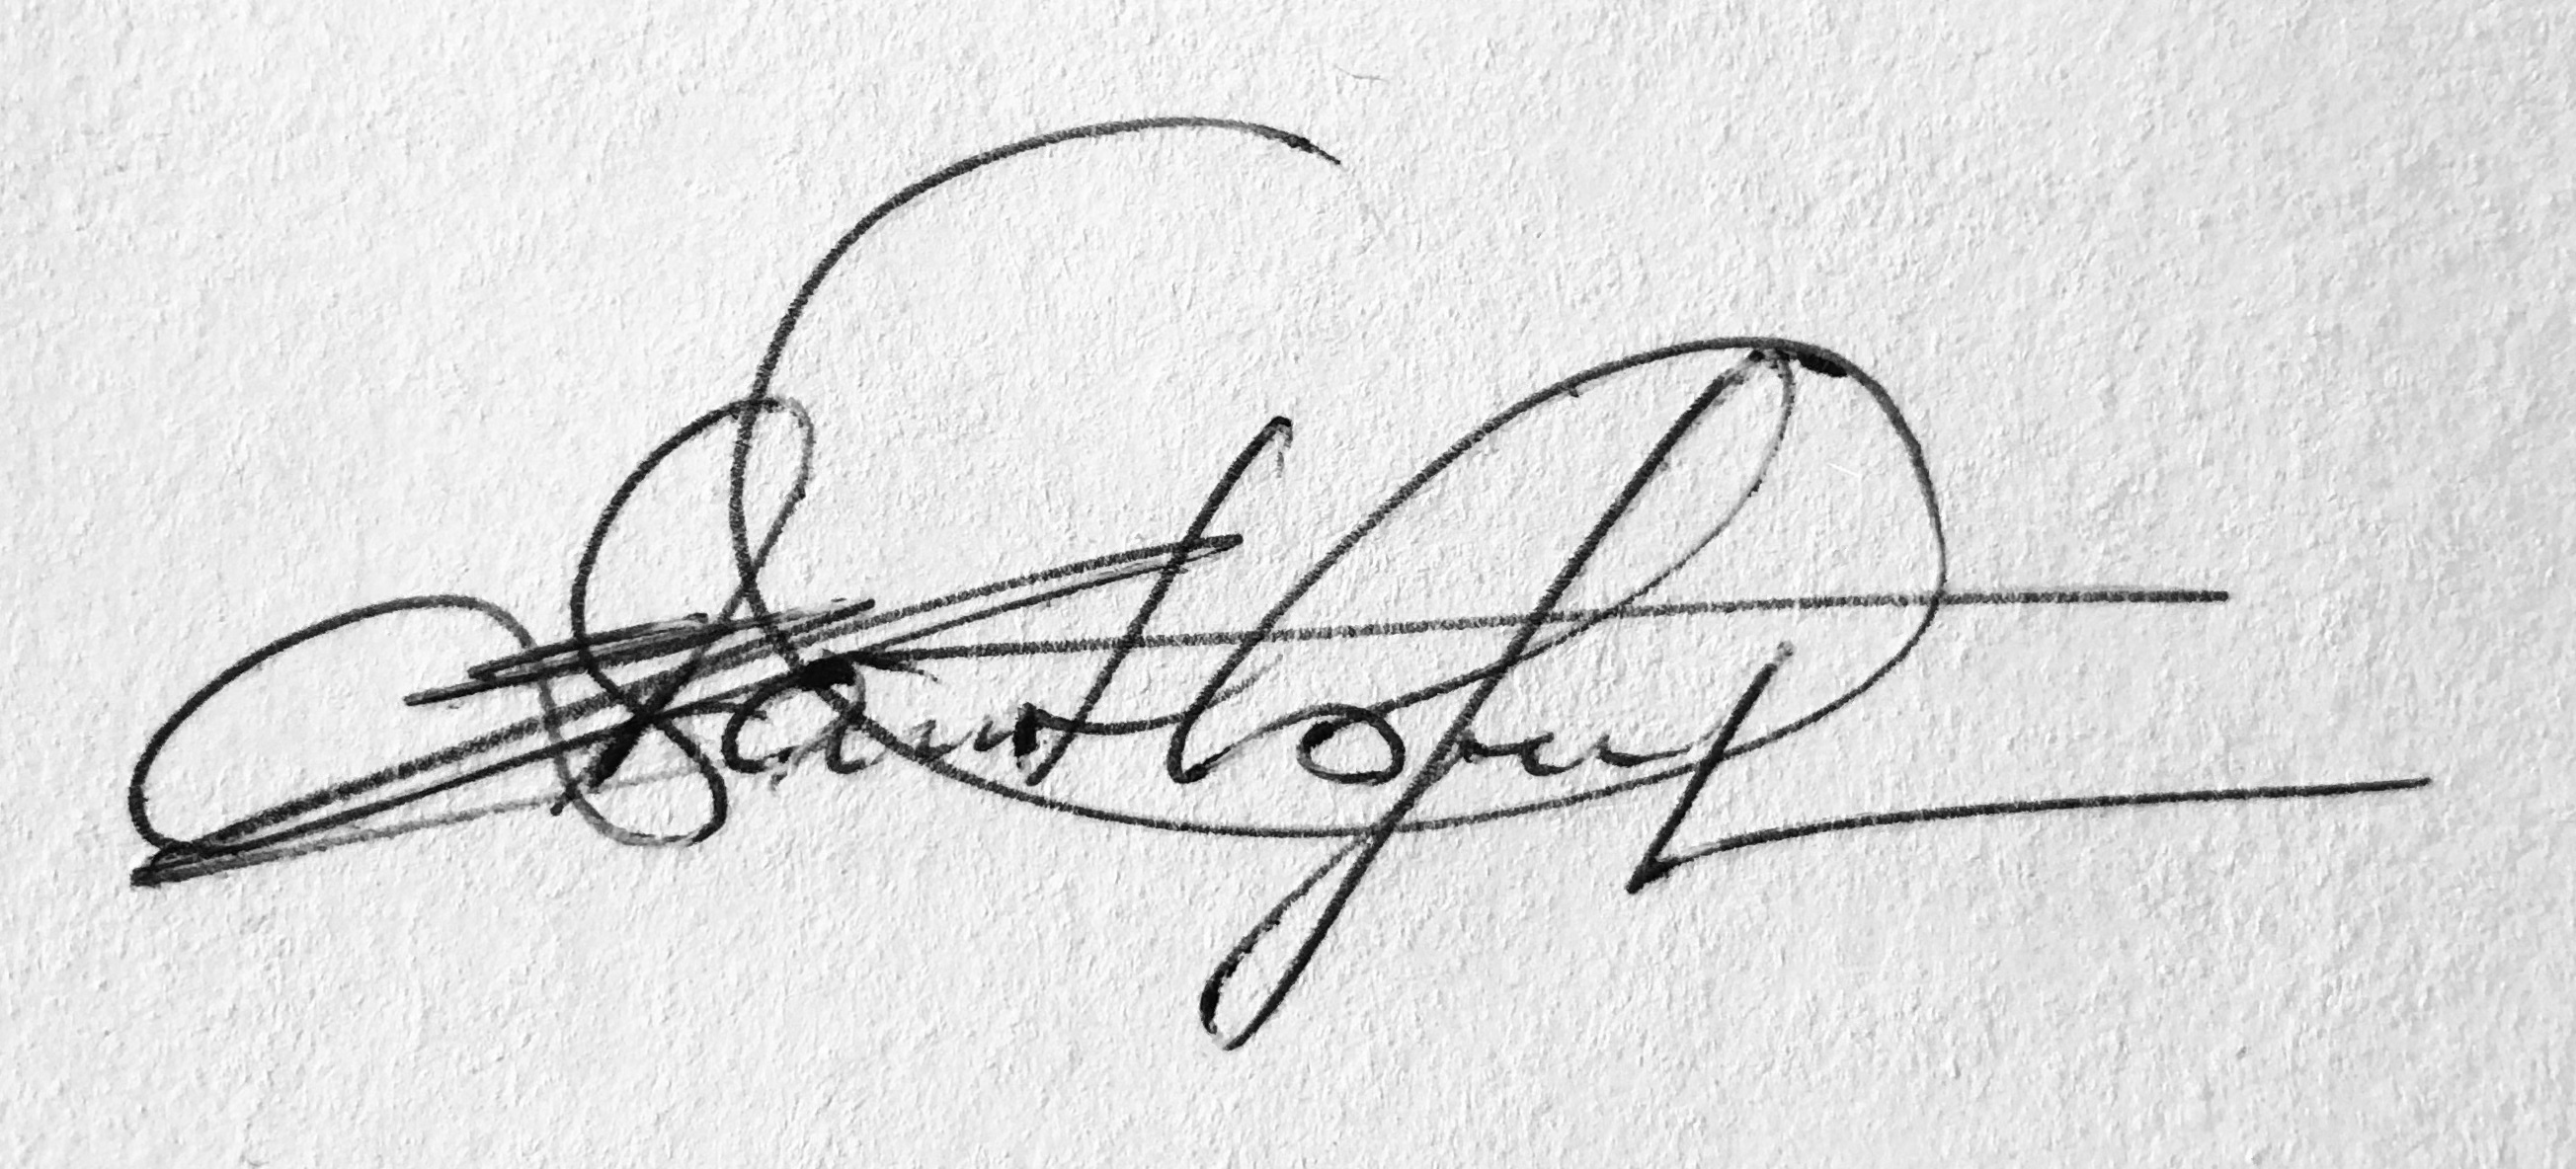
Signature of: miroslav šantin